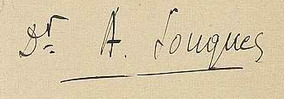
Signature of: alexandre achille souques